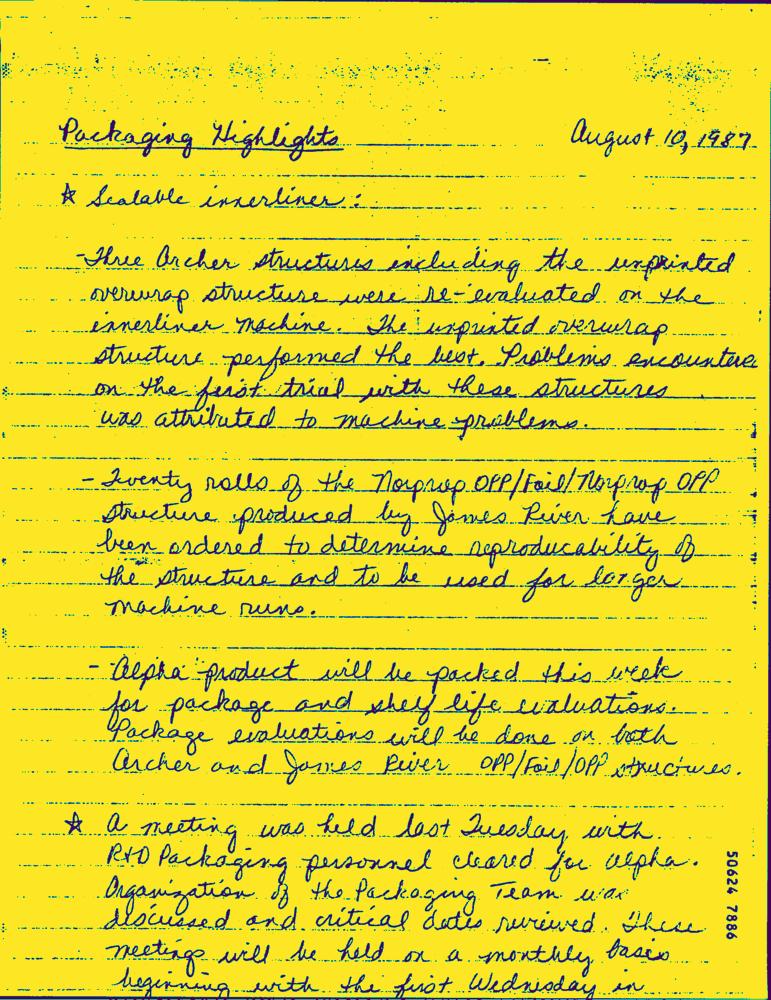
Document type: Hand-Written